Question: What do the imaging results show?
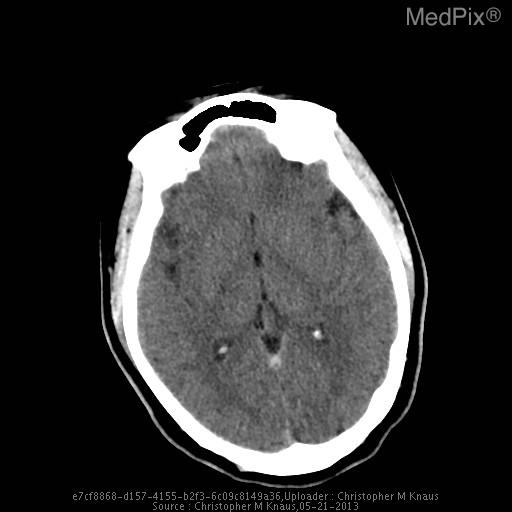
Answer: The imaging shows The vein of Galen, straight sinus, and dominant left transverse venous dural sinus are particularly hyperattenuating, and apparently prominent in caliber.

The superior sagittal sinus is notably less hyperattenuating and is normal in appearance.  The right transverse dural venous sinus is hypoplastic.

Gray/white matter discrimination is preserved.  There is no evidence for infarction or intracranial hemorrhage.  There are no brain masses or mass effect.  There is no hydrocephalus.

The skull is intact.  The partially imaged aerated portions of the skull base are free of significant effusions..

Impression: The vein of Galen, straight sinus, and dominant left transverse venous dural sinus are all particularly hyperattenuating and apparently prominent in caliber, all very concerning for thrombosis. The vein of Galen, straight sinus, and dominant left transverse
venous dural sinus are all particularly hyperattenuating and apparently prominent in caliber..